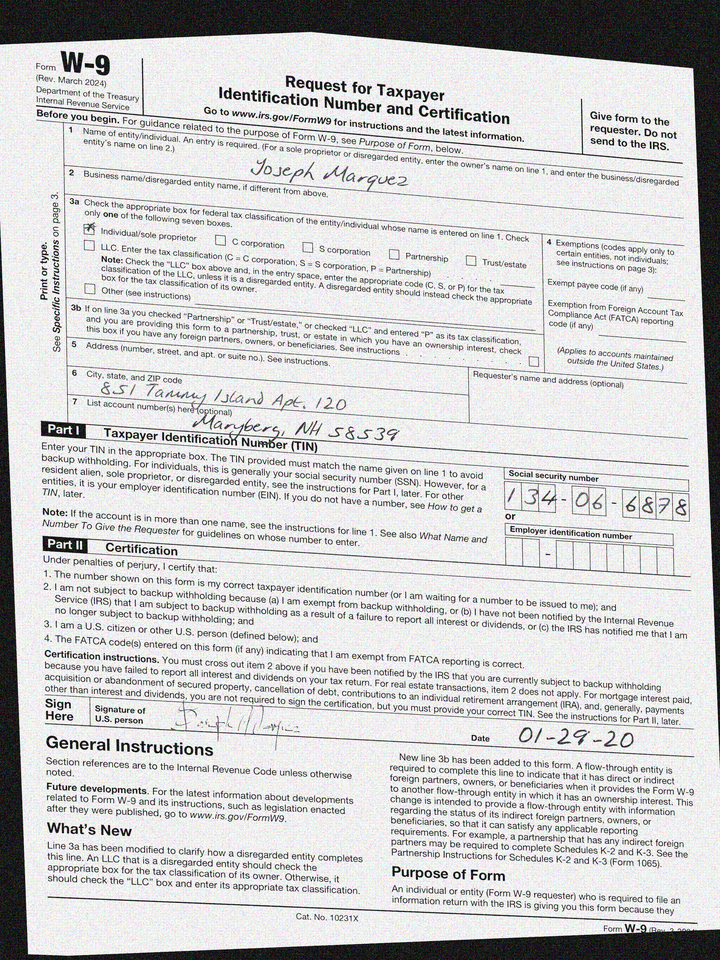
adr1: 851 Tammy Island Apt. 120
adr2: Maryberg, NH 58539
cbx: yes
ssn: 134066878
enm: Joseph Marquez
sdt: 01-29-20